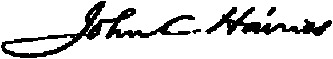
Signature of: john charles haines